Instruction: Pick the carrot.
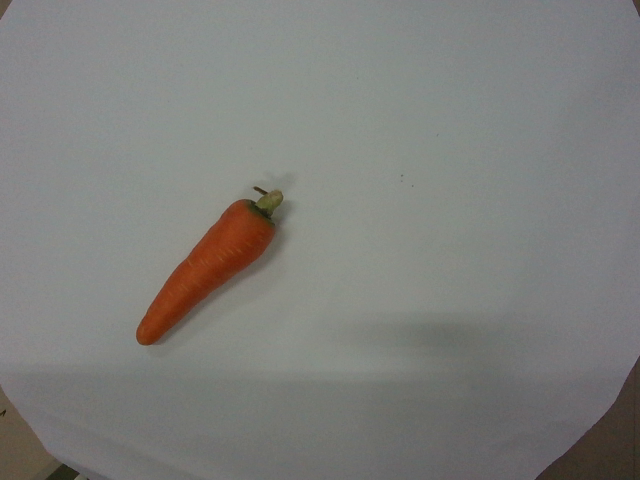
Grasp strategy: vertical